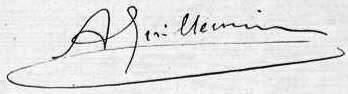
Signature of: auguste guillemin